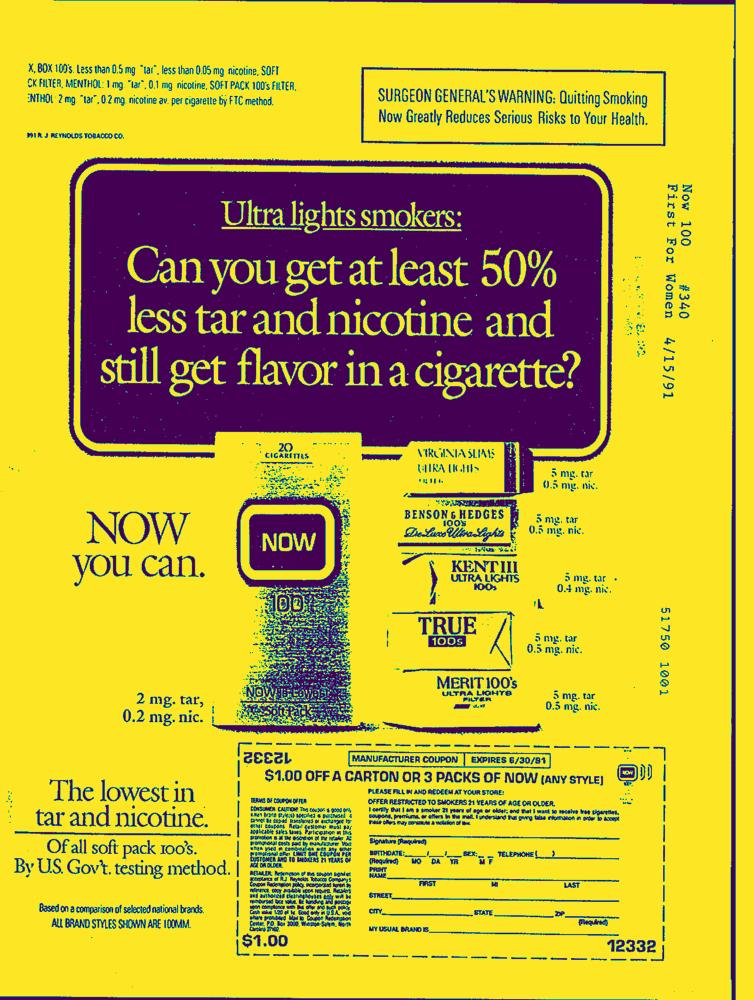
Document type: AD